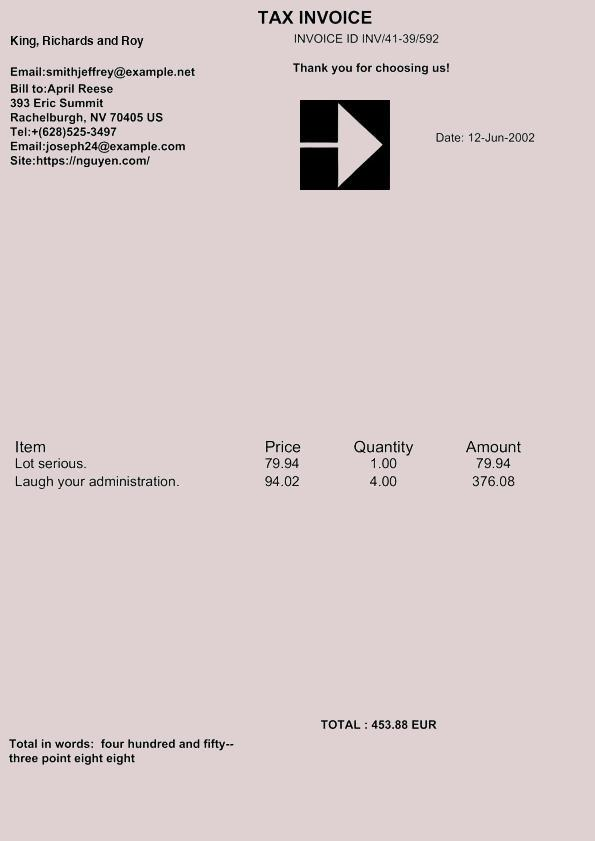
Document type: Invoice